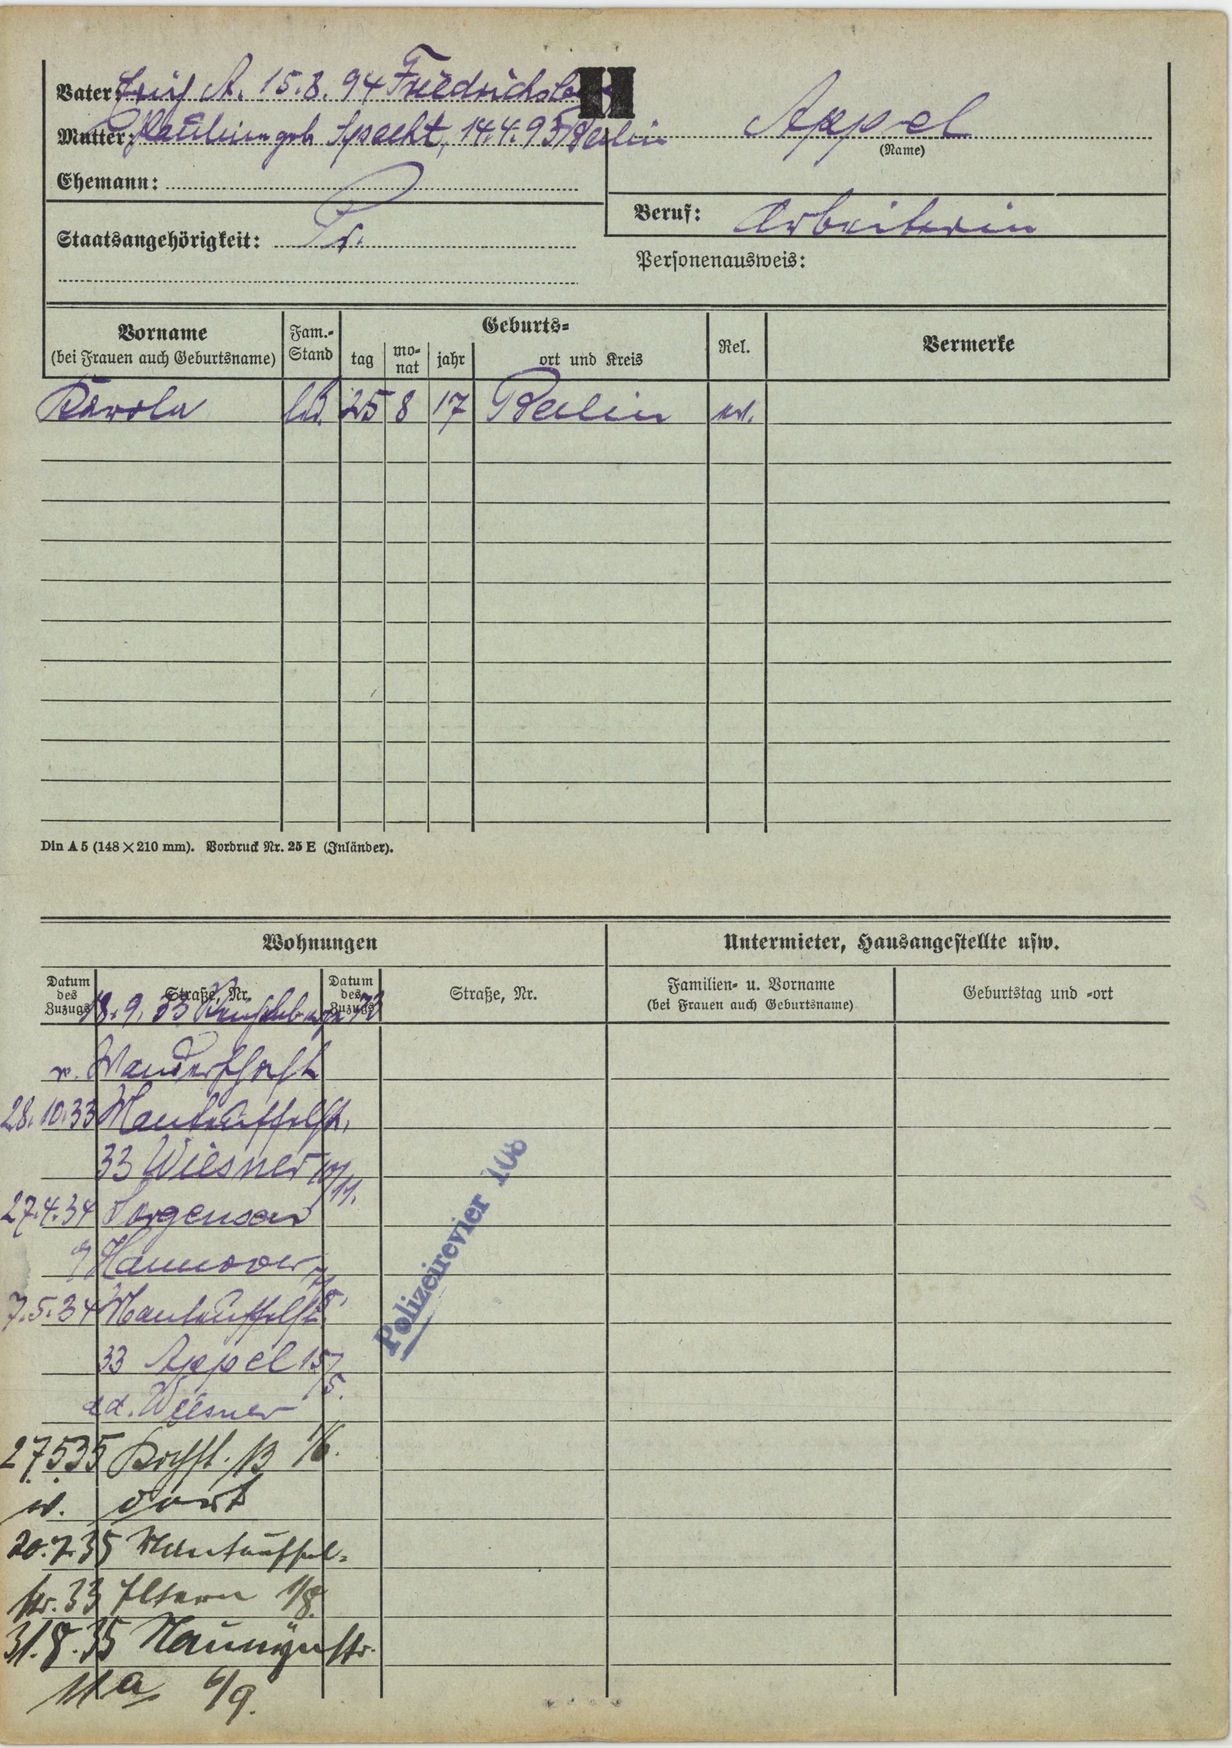
Appel